Question: Describe the condition in detail:
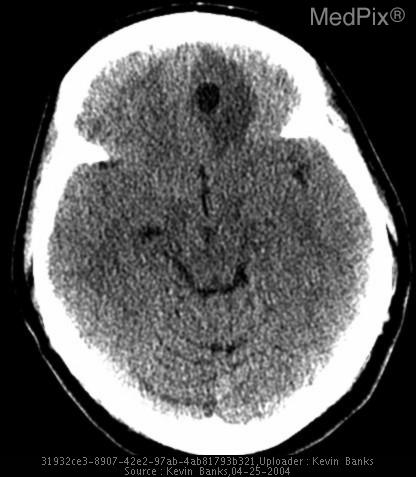
Answer: The disease is discussed as: Cysticercosis is a parasitic infection caused by Taenia solium, the pork tapeworm, which is endemic to Central and South America, southern Africa, and Asia. The prevalence is often higher in rural areas, particularly where pigs are raised and poor sanitary conditions prevail. Humans develop cysticercosis by ingestion of foods contaminated with the parasites eggs (typically fruits & vegetables), not from eating pork infected with the parasite itself as is popularly believed. Thus, individuals who have never eaten pork can still acquire cysticercosis.

Once eggs are ingested by humans, the embryos are released in the small intestine and invade the bowel wall. They then disseminate hematogenously and develop into cysticerci over a period of 3-8 weeks. Cysticerci are liquid-filled vesicles consisting of a membranous wall and a nodule containing the invaginated scolex. The scolex has a head armed with suckers and hooks and a rudimentary body. Humans with cysticercosis are incidental dead end hosts.

The most prominent manifestations of cystircercosis infection involve the CNS, a syndrome referred to as neurocysticercosis (NCC) and it is thought to be the most common parasitic infection of the brain.  Clinical syndromes of cysticercosis are therefore often divided into neurocysticercosis and extraneural manifestations.

80% of neurocysticercal infections are asymptomatic. Consequently, many cases are found accidentally during imaging procedures or at autopsy. When symptoms due occur, they may be due to mass effect, an inflammatory response, or obstruction of foramina and ventricular system of the brain.

Cysticerci that enter the CSF do not initially cause much inflammation. The host develops immune tolerance to the parasite, and cysticerci can remain in this stage for years without eliciting symptoms. Clinical manifestations frequently develop when an inflammatory response develops secondary to a degenerating cysticercus. It is not known what triggers this degeneration, but after a number of years the cyst loses its ability inhibit the host immune response. Peak presentation with NCC is estimated to occur 3-5 years after infection. After a variable period of degeneration, cysts become calcified and inactive. Once inactive, they may cease to cause symptoms or may serve as a focus for epileptic activity.

Active parenchymal disease is the most common form of NCC and is present in >60 percent of patients. Cysticerci tend to lodge in the cerebral cortex or basal ganglia. The cysts are usually <1 cm. Patients with parenchymal NCC frequently present with seizures, occurring in 50-80% of patients. In many endemic countries, NCC is the most common cause of adult-onset epilepsy. Because of NCC, the prevalence of epilepsy is almost twice as high in developing countries as it is in the Western world.

Neurologic examinations are usually normal, but focal neurologic signs or headache may be present. Patients rarely have fever or signs of meningeal irritation. If a patient has massive numbers of cysts in the brain parenchyma, an intense immune reaction can occur, resulting in encephalitis. This reaction can occur spontaneously or it can be provoked by therapy. This presentation is most common in children and young females for unknown reasons.

Cysticerci that lodge in the subarachnoid space may grow to 10 cm or more since they are not limited by pressure from the brain parenchyma. Cysticerci can also develop in the ventricles of the brain, either floating freely in the ventricular cavity or attached to the choroid plexus, and is seen in only 10-20% of cases. Mobile cysts in the forth ventricle can occasionally cause intermittent obstruction, leading to episodes of sudden loss of consciousness related to head movements (Bruns' syndrome).    Involvement of the spinal cord occurs in approximately 1-3% of cases of NCC. Spinal cysticerci can be intramedullary or located in the subarachnoid space.

Extraneural cysticercosis typically involves the eye, muscle, or subcutaneous tissue. Patients with ocular involvement may have parasites located in the subretinal space or vitreous humor. These are often asymptomatic, but inflammation around degenerating cysticerci can threaten vision by causing chorioretinitis, retinal detachment or vasculitis and therefore this entity should be excluded before initiating therapy. Cysticerci also have a predilection for muscle or subcutaneous tissues, however, cysticerci at these sites are usually asymptomatic.

Calcified cysticercal lesions in muscle or subcutaneous tissue may be seen on routine skeletal radiographs or intracranial calcifications may be seen on skull x-rays.  Any case of suspected NCC needs to be evaluated with a CT scan or MR imaging. The appearance depends upon the location and stage of the lesions and upon the host immune response. In parenchymal NCC, viable cysts are seen as nonenhancing hypodense lesions. Degenerating cysts may enhance with contrast and may have variable degrees of surrounding inflammation. Old cysts often appear as calcified lesions.  MRI is preferred over CT scanning, since MRI is more sensitive in detecting small lesions, brainstem or intraventricular lesions, and is better at visualizing the scolex. MRI is also more useful in evaluating degenerative changes in the parasite. However, CT scanning is better at detecting small areas of calcification.

A number of different serologic tests have been developed to aid in the diagnosis of cysticercosis. Some tests detect anticysticercal antibodies, and others identify cysticercal antigens. Some can only be performed on blood, while others can done on other fluids, such as CSF or saliva. As with all serologic tests, results need to be interpreted with caution in individuals from highly endemic areas where a positive serology may be due to past infection and may not prove current active disease.